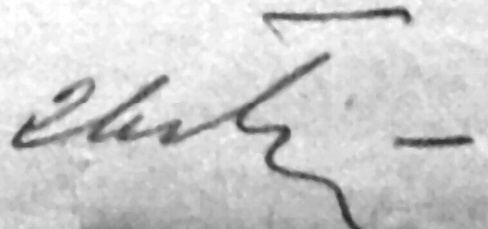
Signature of: ivan bobrov